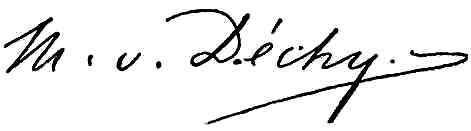
Signature of: mór déchy